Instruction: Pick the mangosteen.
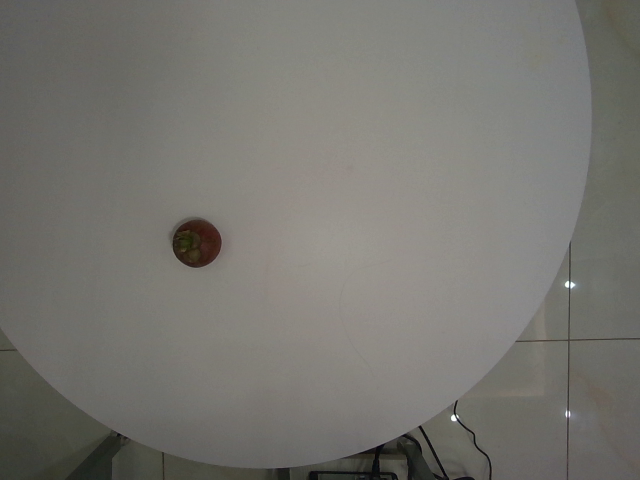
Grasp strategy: vertical